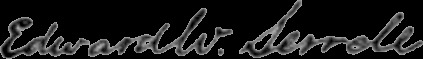
Signature of: edward w serrell